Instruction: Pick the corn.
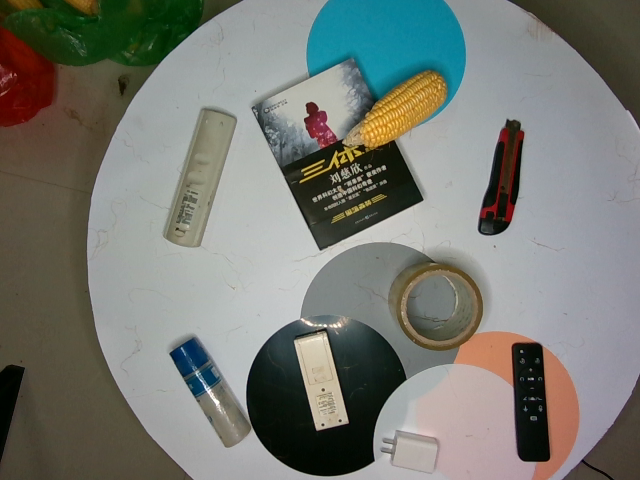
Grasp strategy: vertical